Question: How is the history relevant to the case?
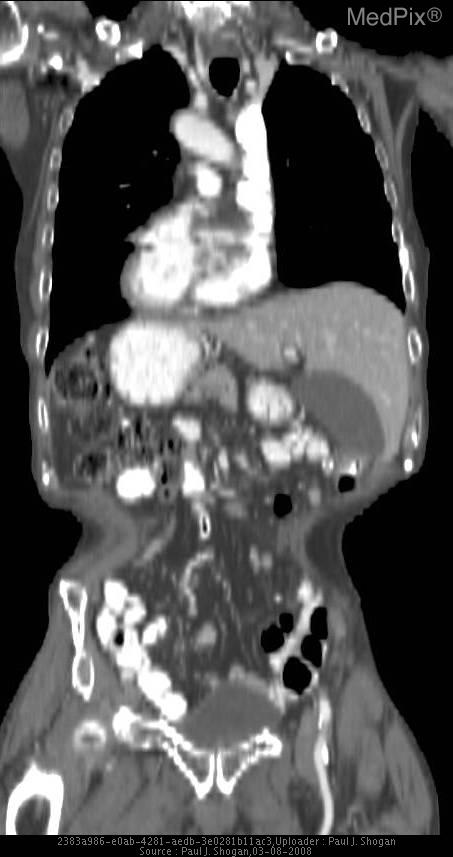
Answer: The patient's history of 87 year old man with complaint of a cough. is key in understanding the case.